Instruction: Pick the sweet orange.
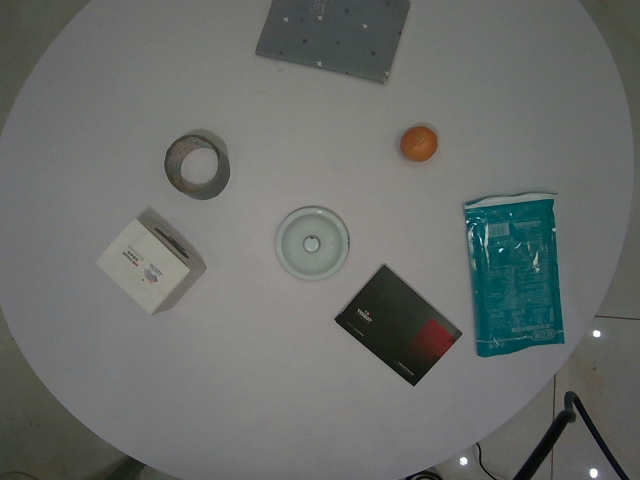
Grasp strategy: vertical